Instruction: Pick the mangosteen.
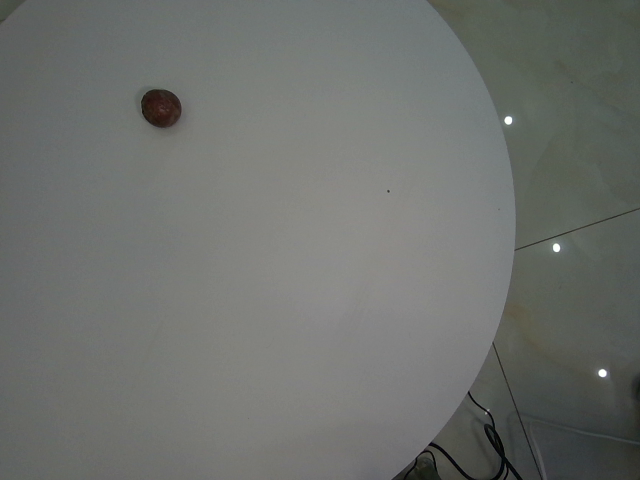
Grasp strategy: vertical